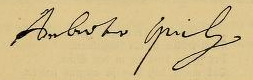
Signature of: ambrogio spinola 1st marquis of the balbases